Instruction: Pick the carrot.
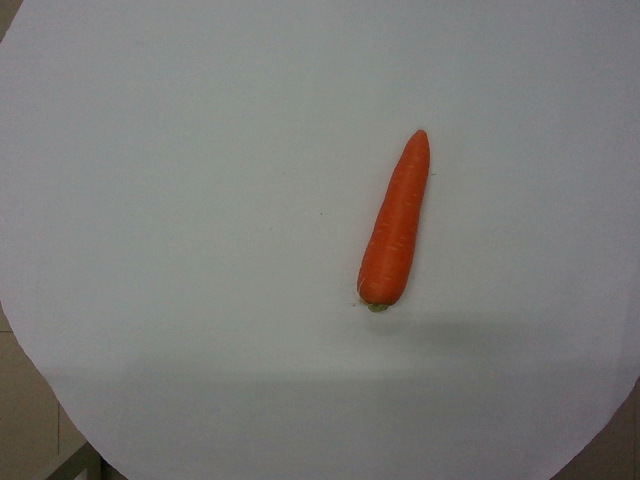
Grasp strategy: vertical